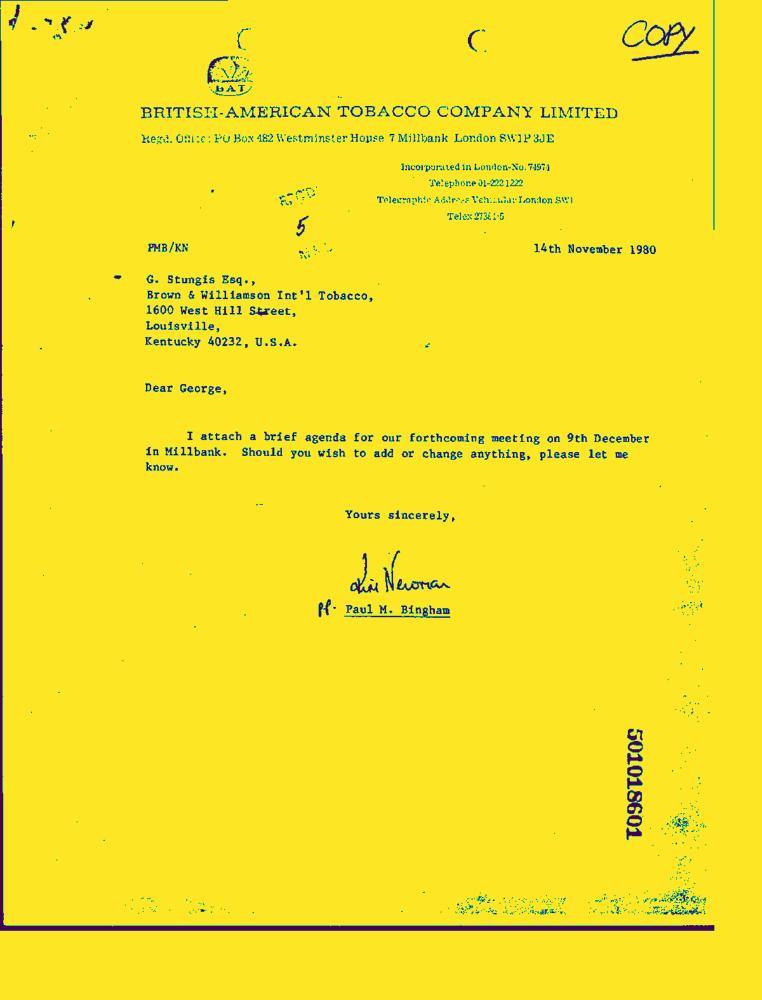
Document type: Letter-Doc